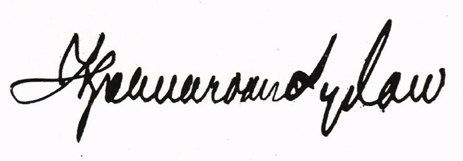
Signature of: hjalmar von sydow